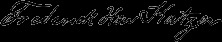
Signature of: frederick katzer